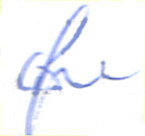
Signature of: ewa bartnik